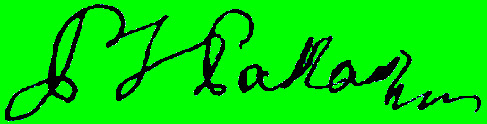
Signature of: peter simon pallas